Question: What jurisdiction, city, or county is the document associated with?
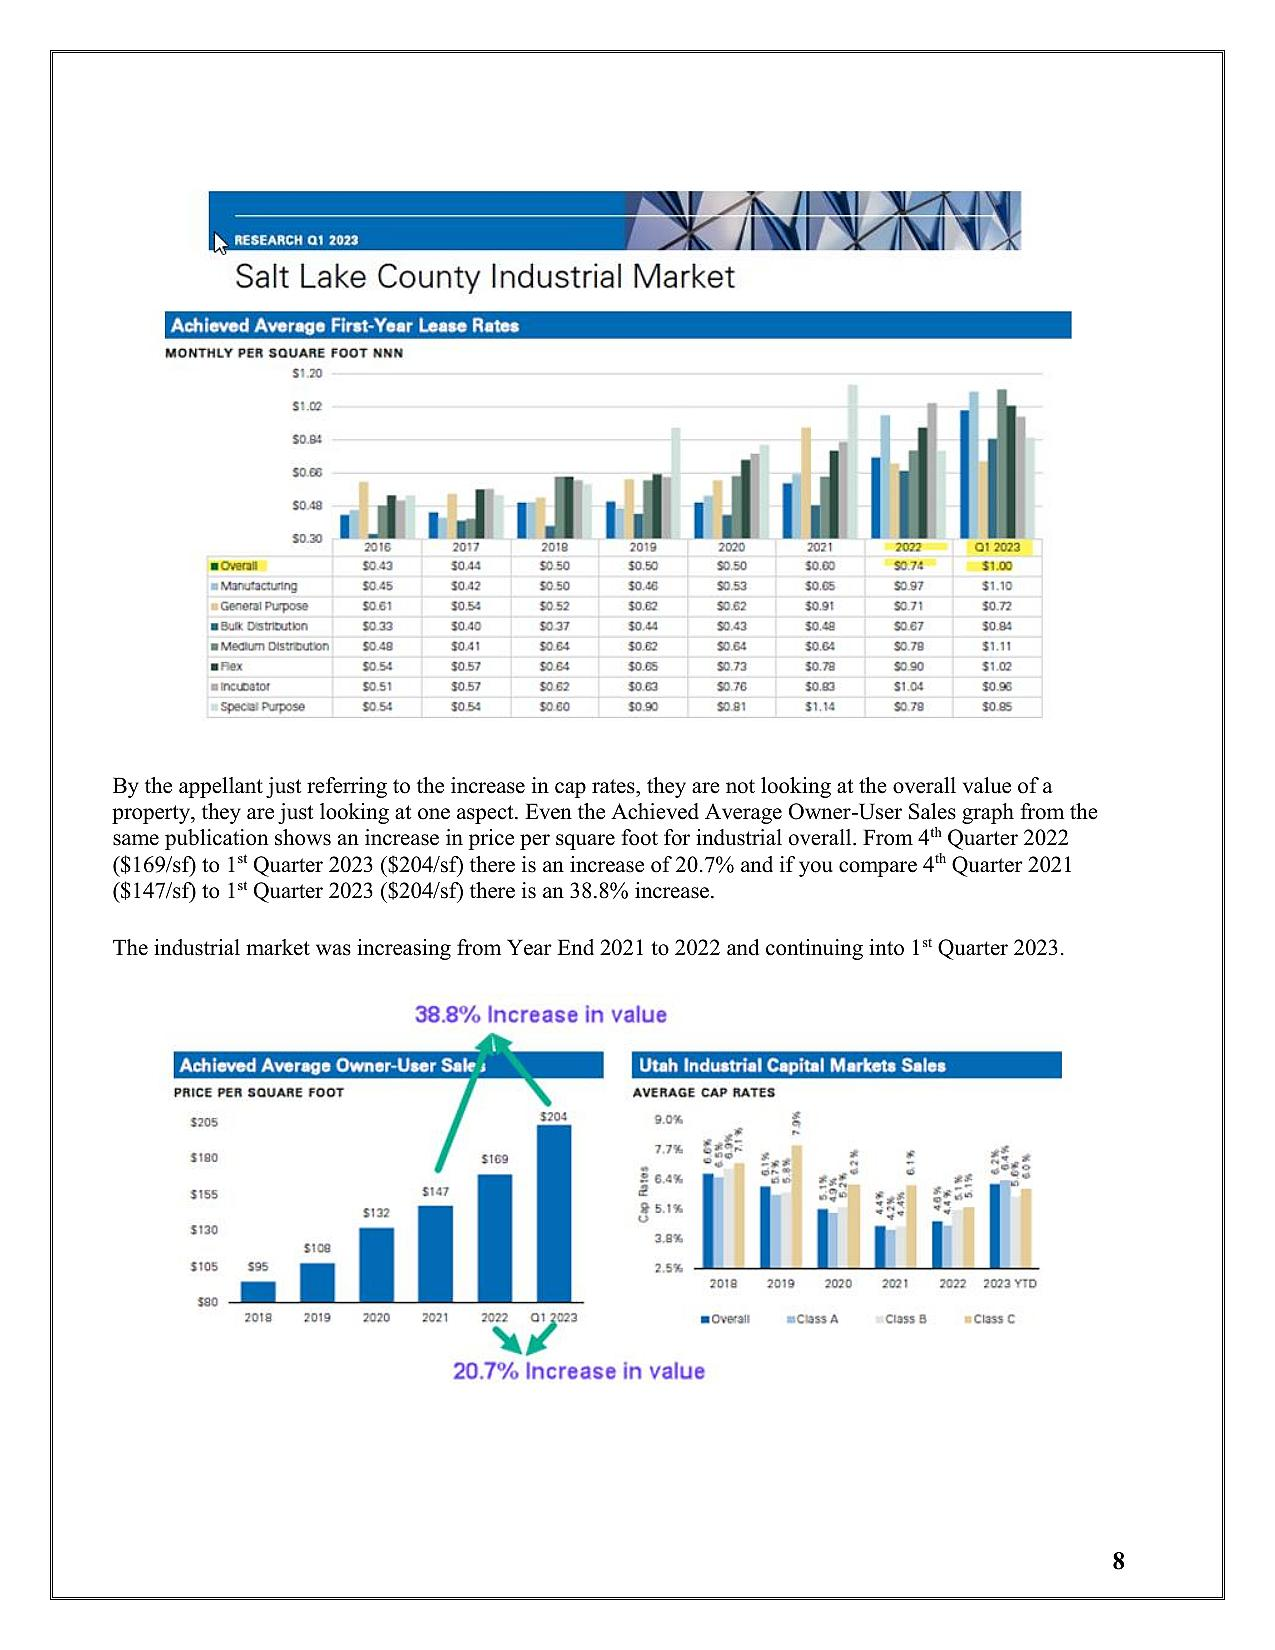
Answer: "Salt Lake County"